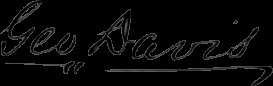
Signature of: george davis